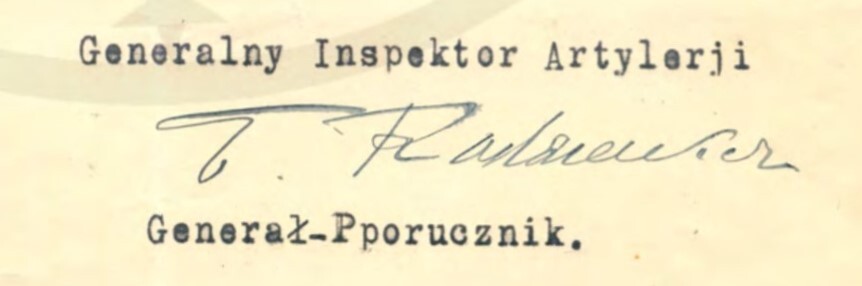
Signature of: eugeniusz rodziewicz